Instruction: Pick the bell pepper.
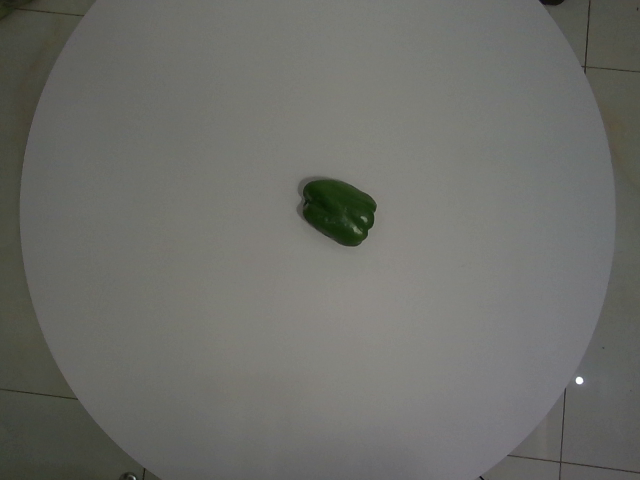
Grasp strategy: vertical